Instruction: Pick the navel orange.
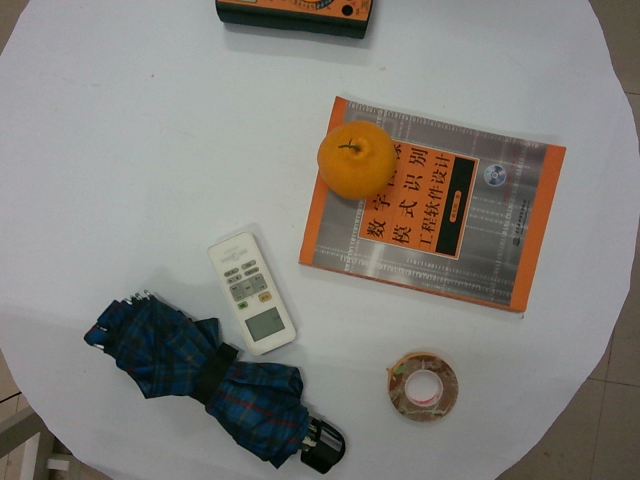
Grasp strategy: vertical